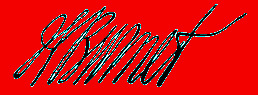
Signature of: william burnet